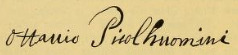
Signature of: ottavio piccolomini